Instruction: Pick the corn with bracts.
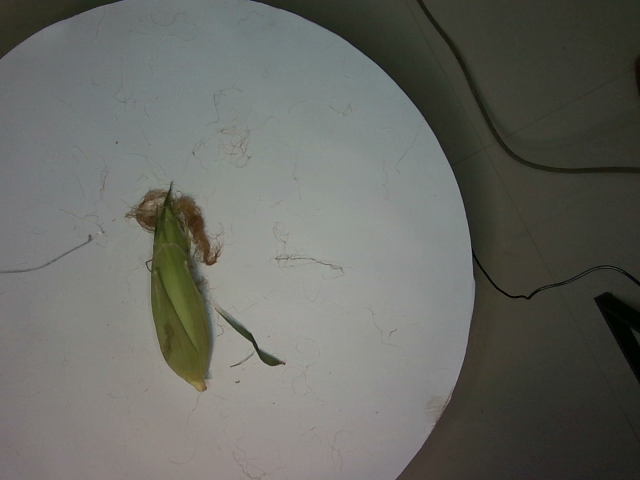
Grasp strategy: vertical